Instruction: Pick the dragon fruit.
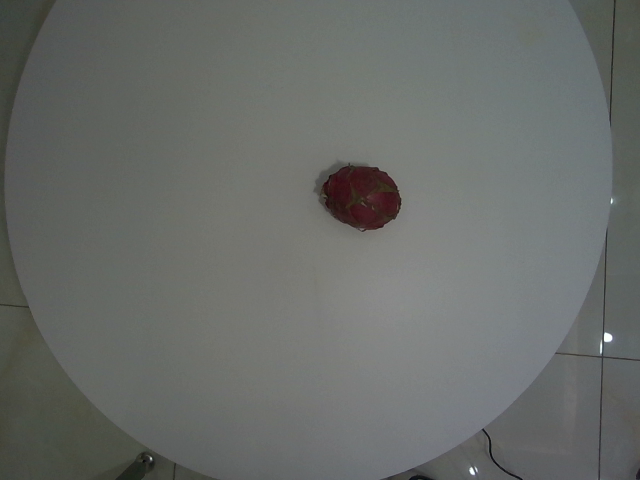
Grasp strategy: vertical